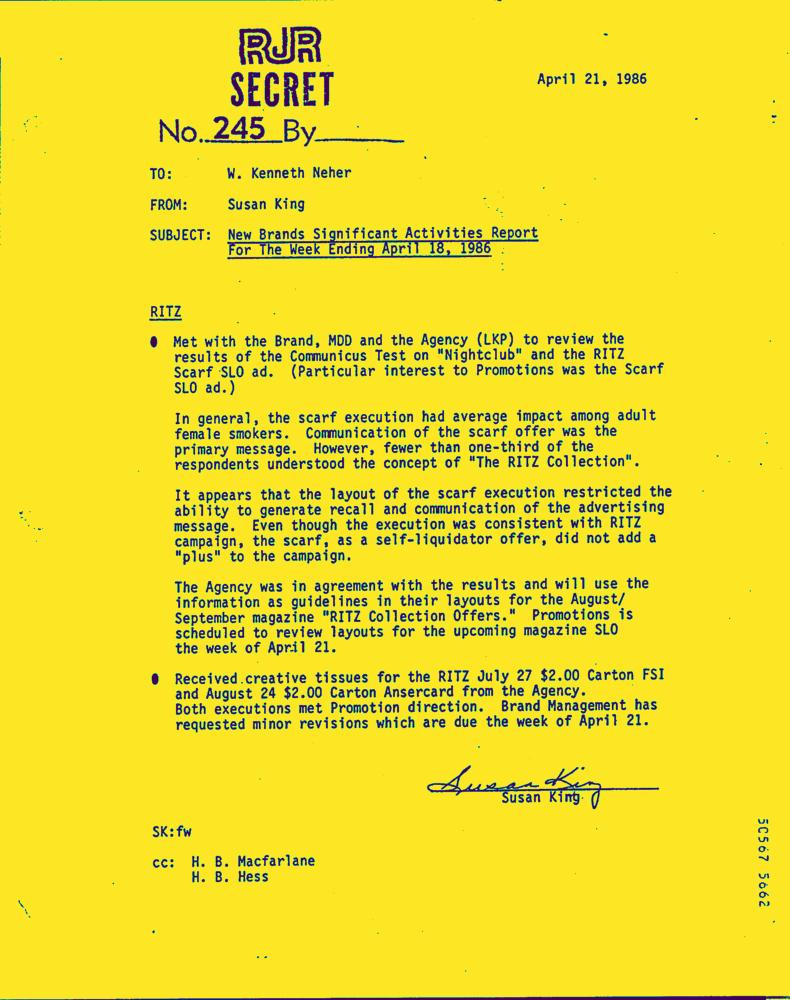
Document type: Letter-Doc